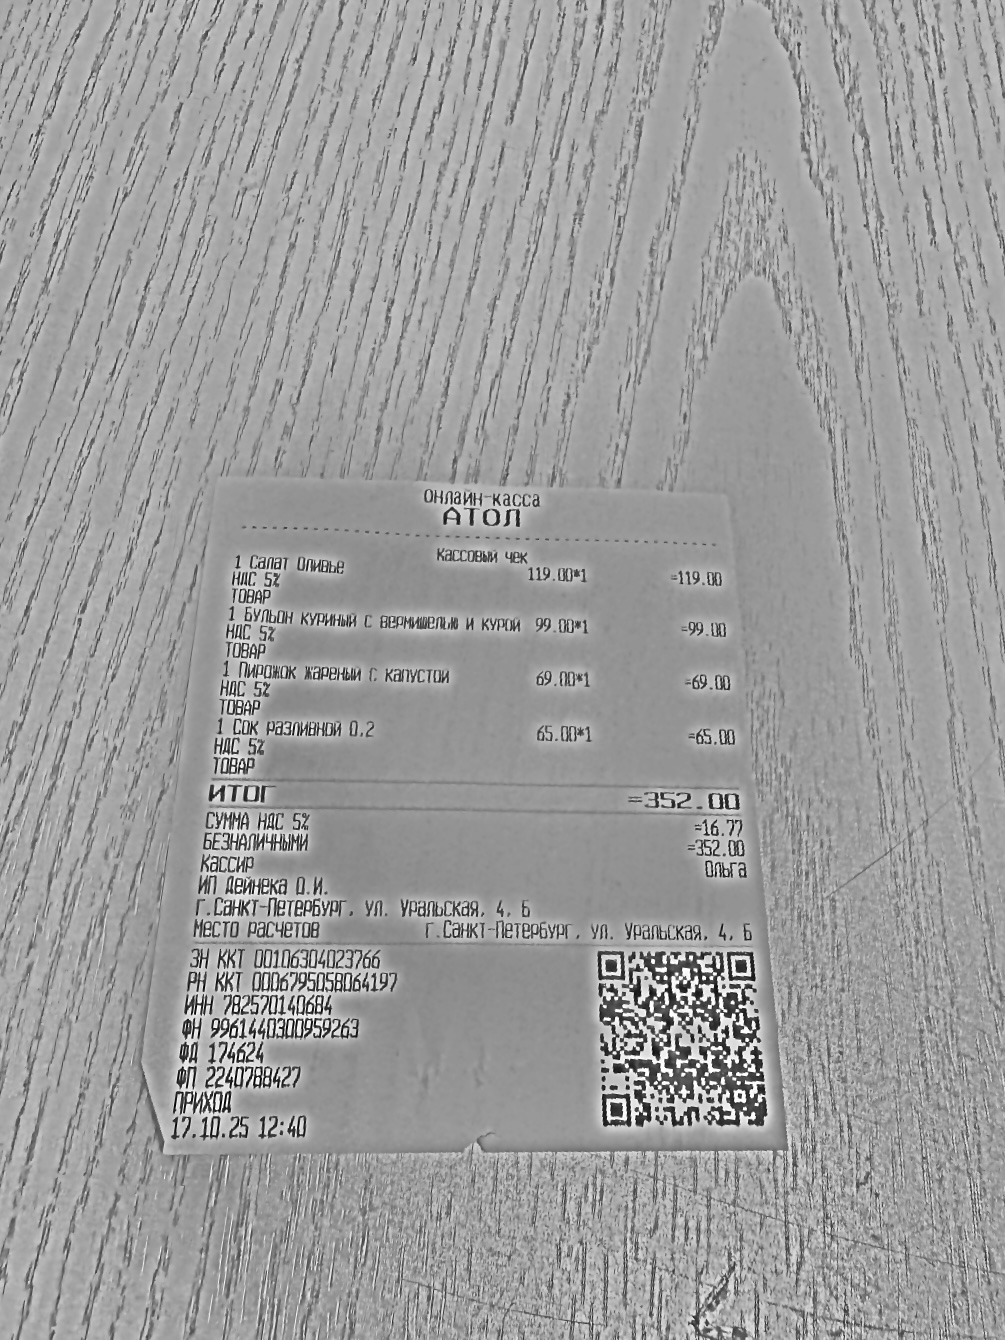
Продавец: ИП Дейнека О.И.
ИНН: 782570140684
Дата: 17.10.25
Товары: 1 Салат Оливье; 1 Бульон куриный с вермишелью и курой; 1 Пирожок жареный с капустой; 1 Сок разливной 0,2
Количество: 1; 1; 1; 1
Цена: 119.00; 99.00; 69.00; 65.00
Сумма: 119.00; 99.00; 69.00; 65.00
Итого: 352.00